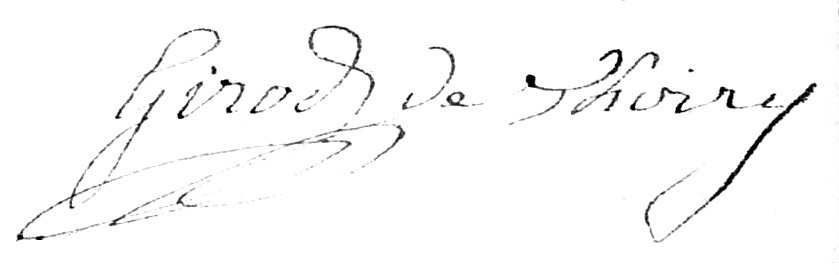
Signature of: jean pierre girod de thoiry